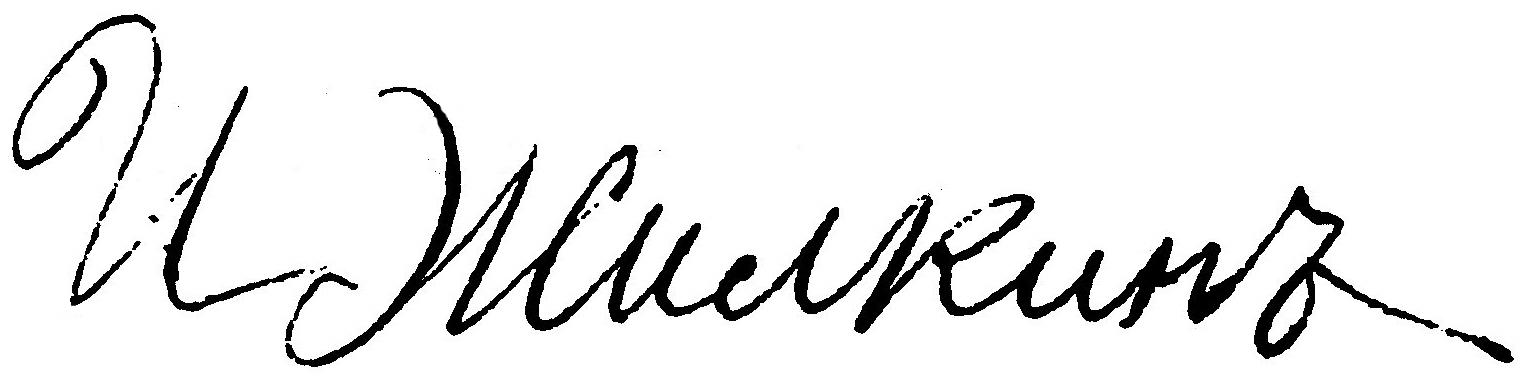
Signature of: ivan zhilkin